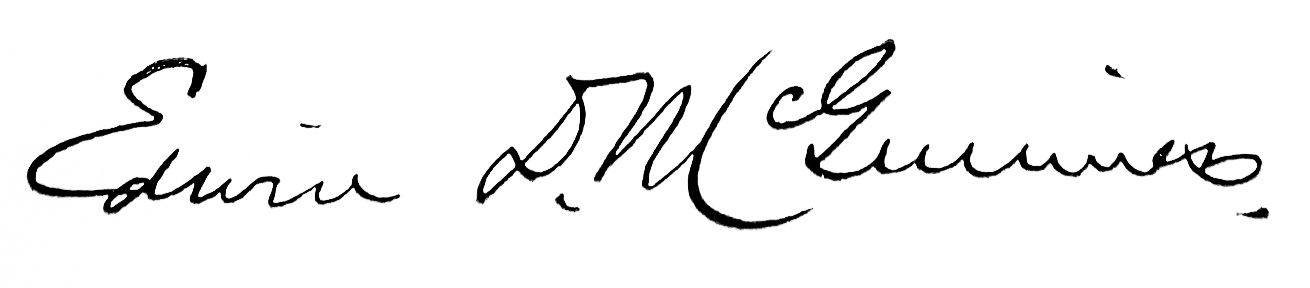
Signature of: edwin d mcguinness